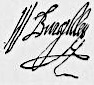
Signature of: william cecil 1st baron burghley